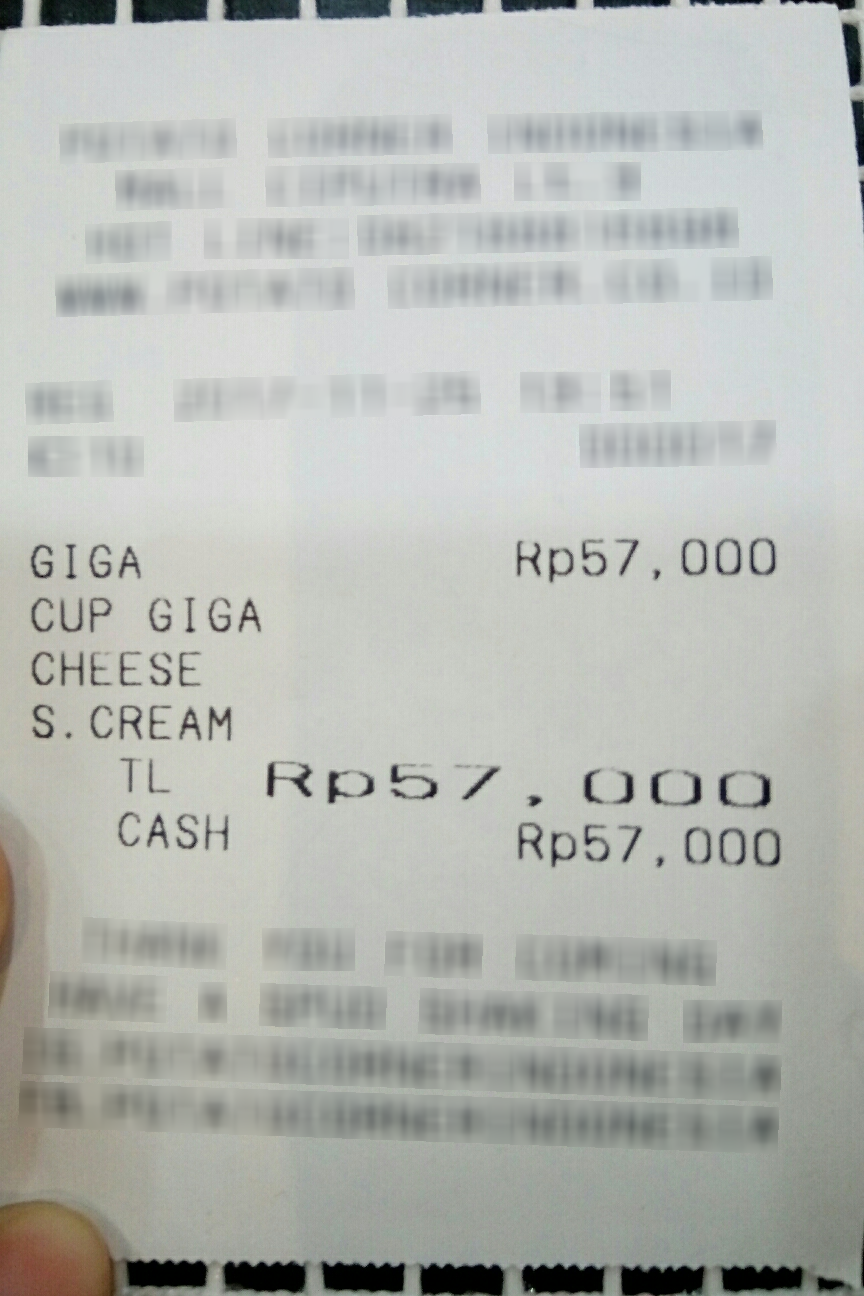
Extraction:
receipt: line_items: name: GIGA
price: Rp 57,000
name: CUP GIGA
name: CHEESE
name: S. CREAM
total: Rp 57,0000